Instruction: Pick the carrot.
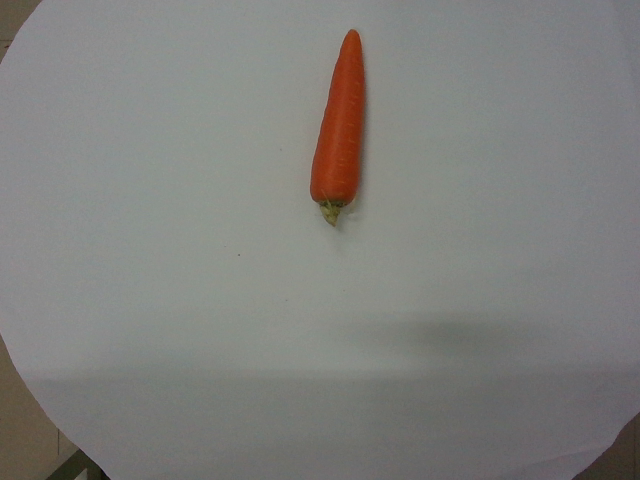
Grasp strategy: vertical